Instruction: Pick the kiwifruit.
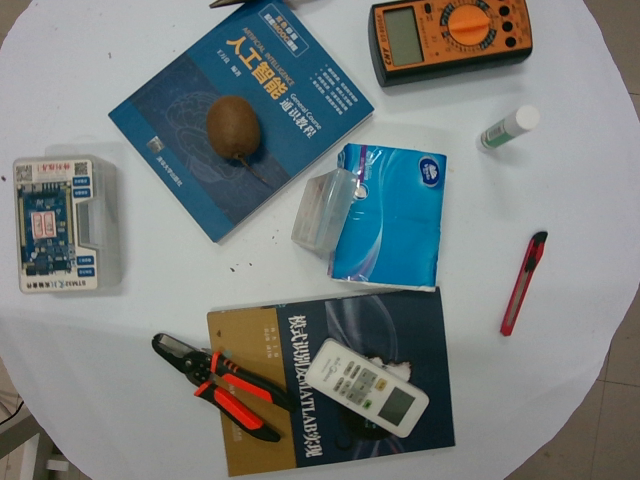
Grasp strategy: vertical